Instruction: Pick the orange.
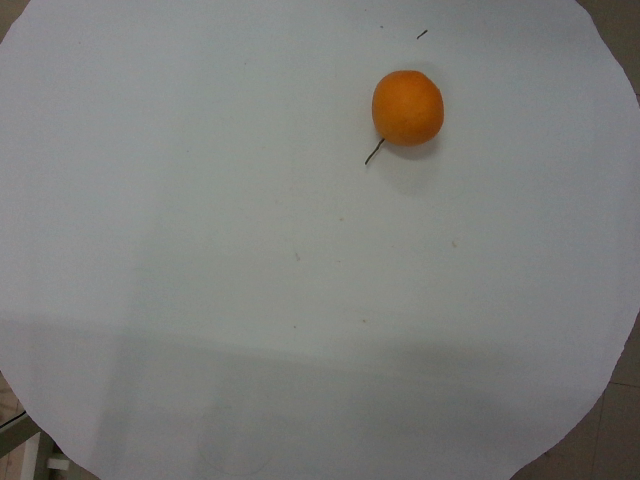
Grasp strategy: vertical